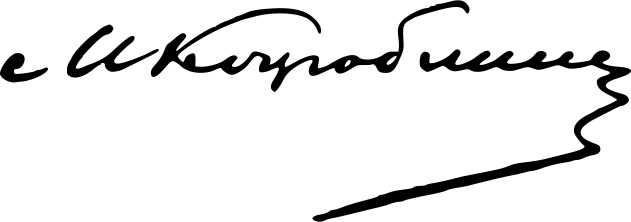
Signature of: mykhailo kotsiubynskyi